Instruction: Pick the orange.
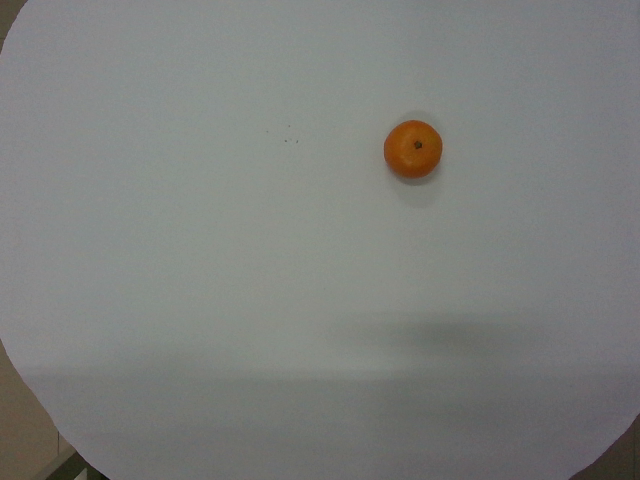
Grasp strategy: vertical